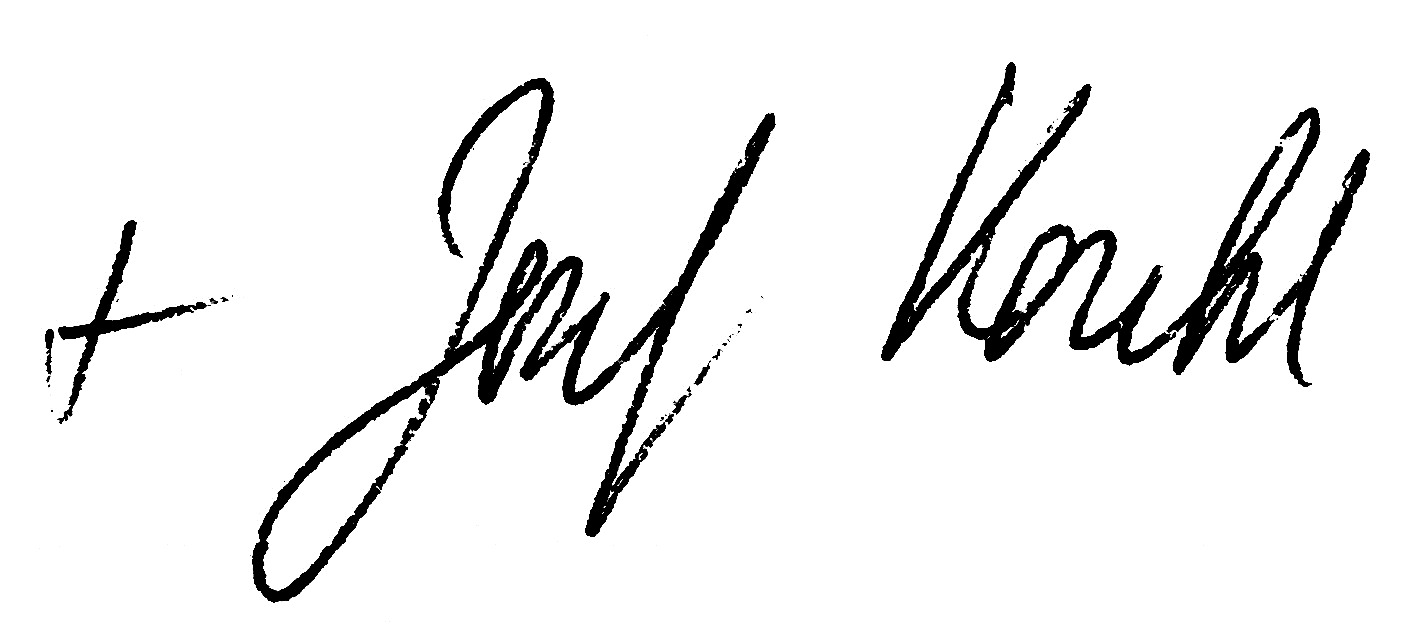
Signature of: josef koukl